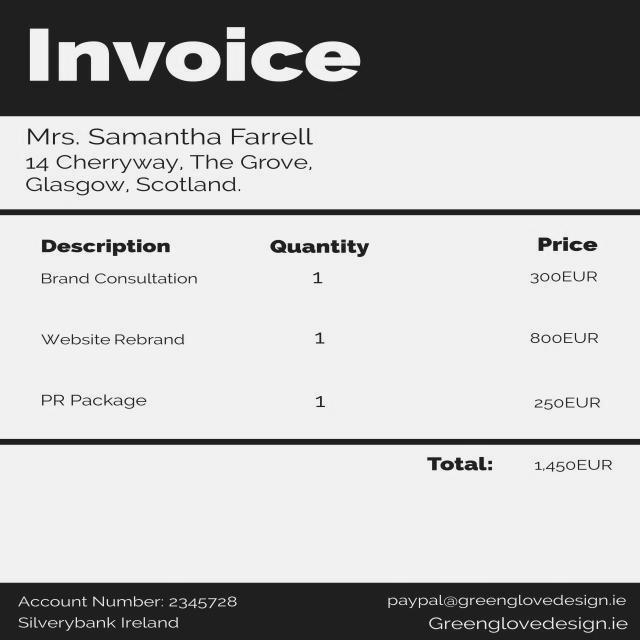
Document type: Invoice